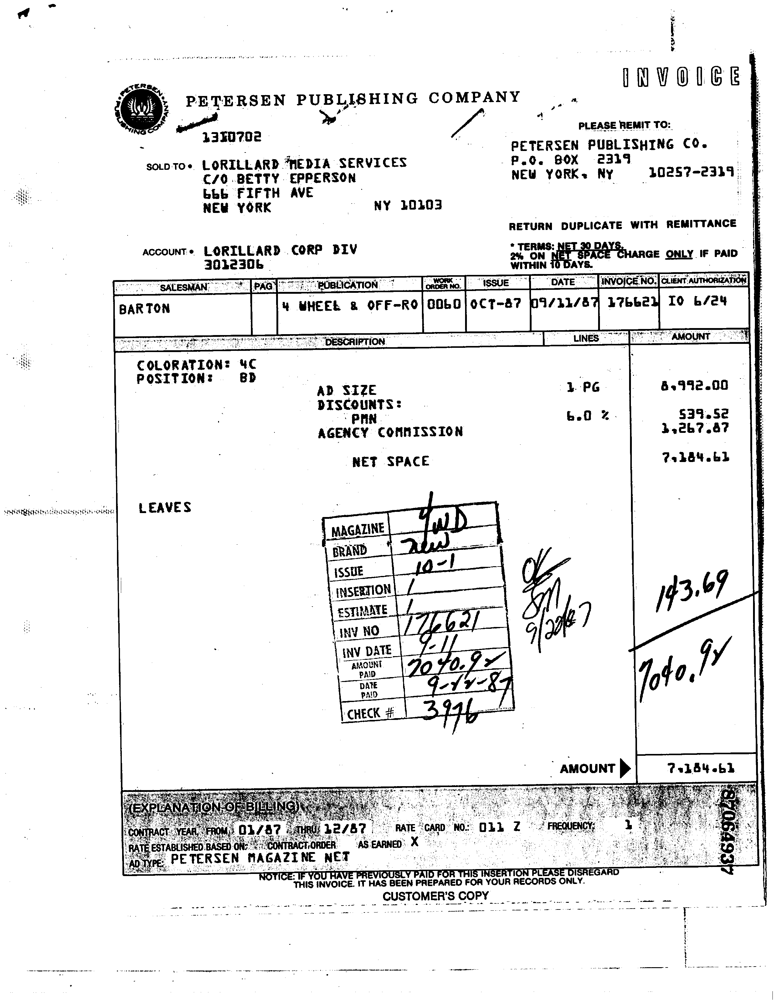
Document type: Invoice